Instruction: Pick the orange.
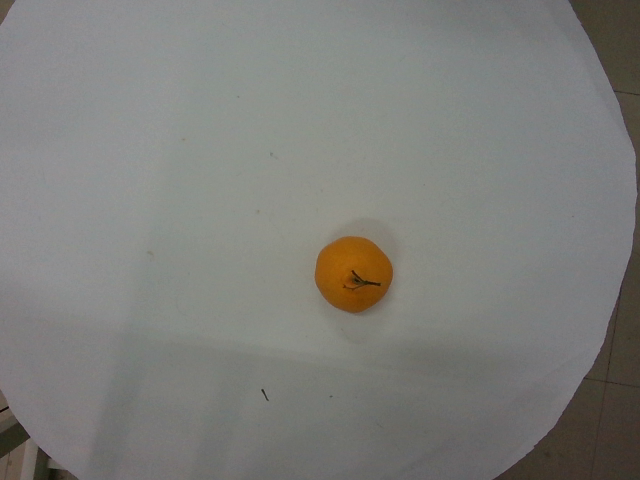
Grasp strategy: vertical